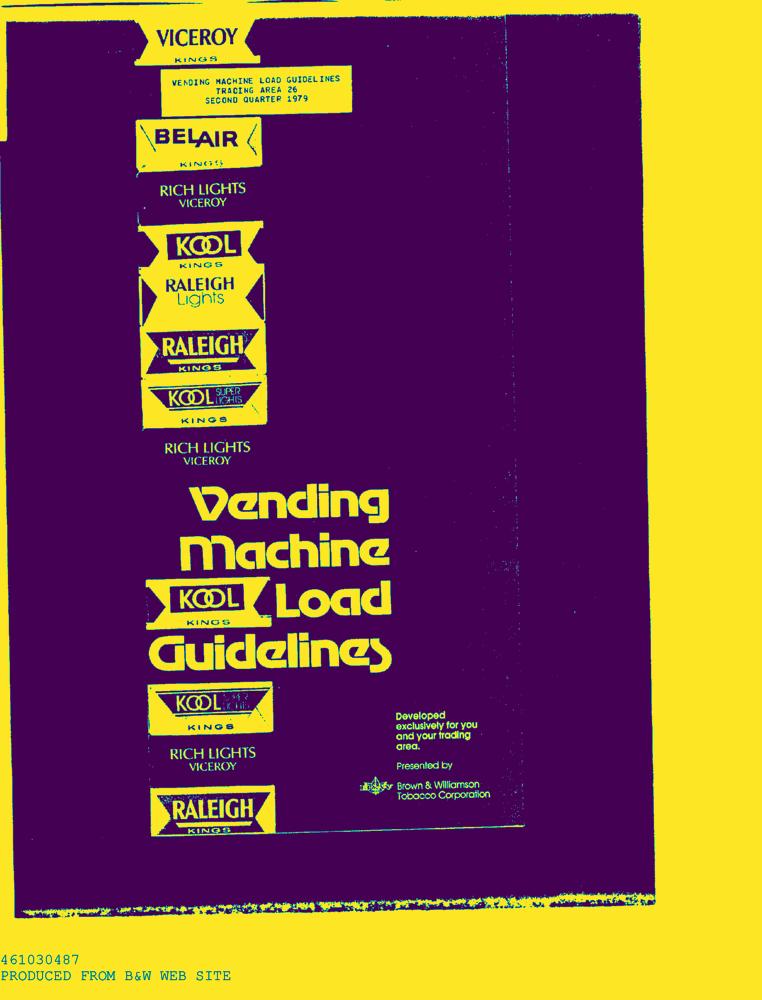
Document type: AD